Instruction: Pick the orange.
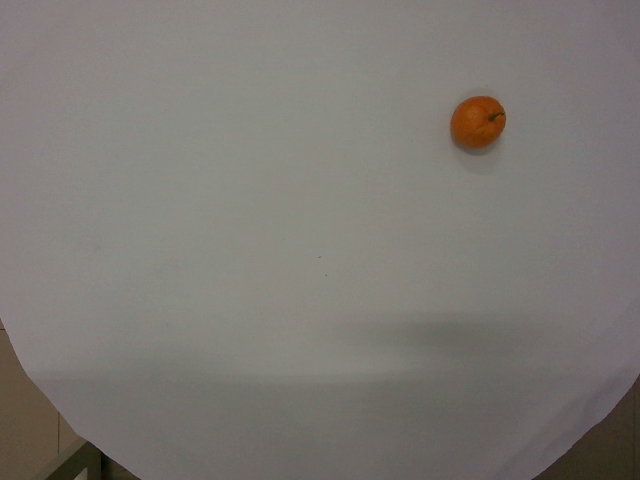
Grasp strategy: vertical